Question: What was observed in the imaging?
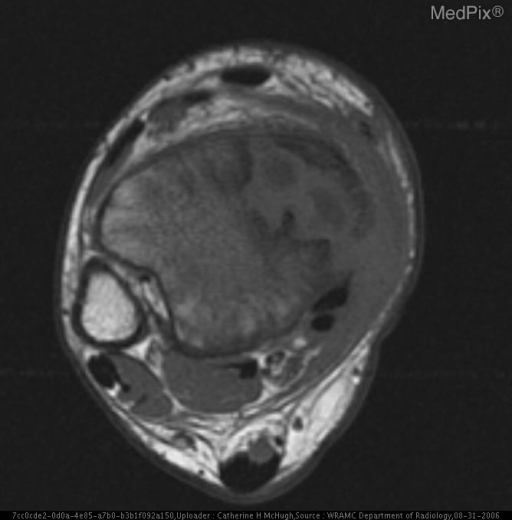
Answer: The imaging shows Figure 1:  Initial anteroposterior (A-P) radiograph of the right distal tibia and fibula 15 months prior to the current presentation showed no evidence of fracture and mild soft tissue swelling around the lateral malleolus.  Incidentally, a lucent lesion with a well defined cortical margin was found along the lateral distal tibia, consistent with a nonossifying fibroma.

Figure 2:  Follow-up A-P radiograph of the right distal tibia and fibula 15 months after the initial injury shows a bilocular lytic lesion of the metaphysis and a unilocular lytic lesion of the epiphysis at the medial aspect of the tibia. The lesions are surrounded by a well defined sclerotic border with benign-appearing periosteal reaction and mild soft tissue swelling medially. The metaphyseal lesions extend across the physis into the epiphysis. There are no fracture lucencies and the joint spaces are maintained.  The nonossifying fibroma of the lateral distal tibia is unchanged.

Figure 3:  A Tc-99m HDP bone scan demonstrates increased radiotracer uptake at the distal tibial meta-epiphysis, most marked on the medial aspect of the epiphysis.

Figure 4:  Axial T1-weighted MR image of right leg reveals multiple well defined low signal intensity masses surrounded by a thick medium intensity rim with a low signal intensity periphery. The tibial metaphyseal component measures 2.1cm longitudinal x 1.6cm transverse x 2.1cm AP.  The epiphyseal component measures 2 cm longitudinal x 2.3cm transverse x 3cm AP.  The inflammatory process extends posteromedially through the cortex of the tibial epiphysis to involve the adjacent soft tissues.

Figure 5:  On axial T2-weighted fat saturated MR image of the right leg, masses become high-signal intensity surrounded by low-signal intensity rims. The high signal-intensity inflammation extends into the adjacent soft tissues. There is a low signal intensity thickening of the soft tissues medially which extends anteriorly to the anterior aspect of the anterior-tibial tendon and posteriorly to the lateral aspect of the tibial tendon, flexor digitorum longus tendon and hallucis longus tendon.  There are non-enhancing foci within the soft tissue consistent with extensive inflammation.

Figure 6:  Axial T1-weighted MR image after contrast demonstrates well defined masses with non-enhancing centers, enhancing thick rim, and non-enhancing periphery.  The non-enhancing central lesions correspond to the low signal intensity centers seen on T1-weighted MR and high signal intensity centers seen on T2-weighted MR, which together is consistent with necrosis. The epiphyseal lesion expands through the anteromedial border of the tibia with extension of the abscess into the adjacent soft tissues.  High-signal-intensity bone marrow edema extends 5.5cm proximally into the distal tibial diaphysis from the site of the lesions. Axial T1-weighted MR image of right leg reveals multiple well defined low signal intensity masses surrounded by a thick medium intensity rim with a low signal intensity periphery.   The inflammatory process extends posteromedially through the cortex of the tibial epiphysis to involve the adjacent soft tissues..